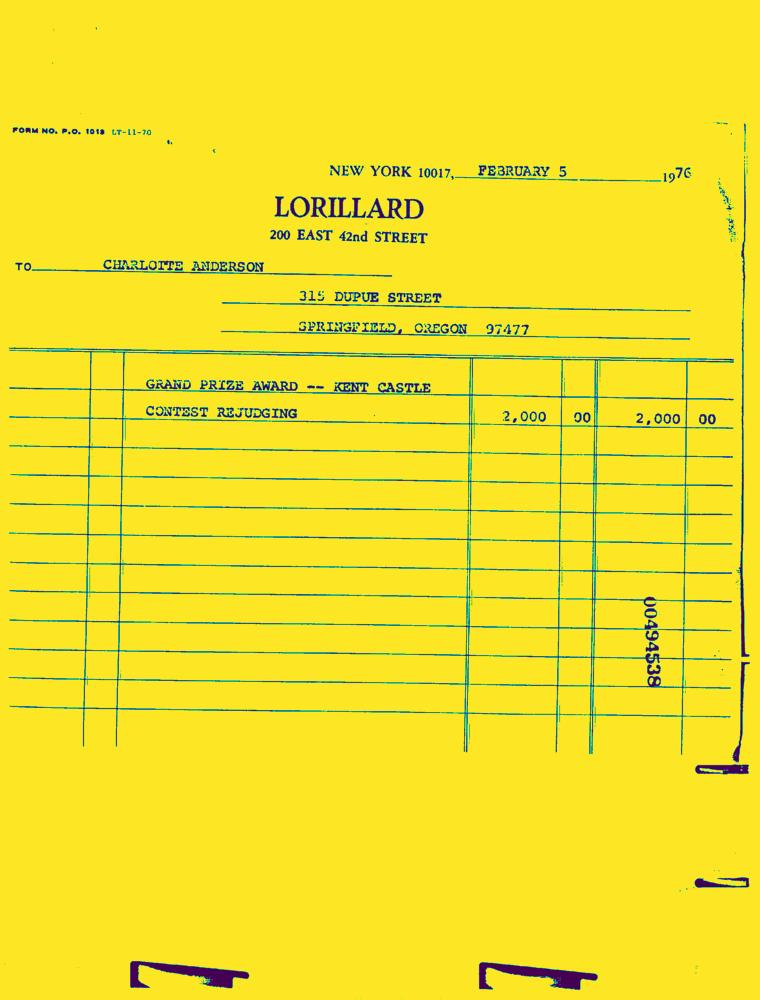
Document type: Invoice-Doc